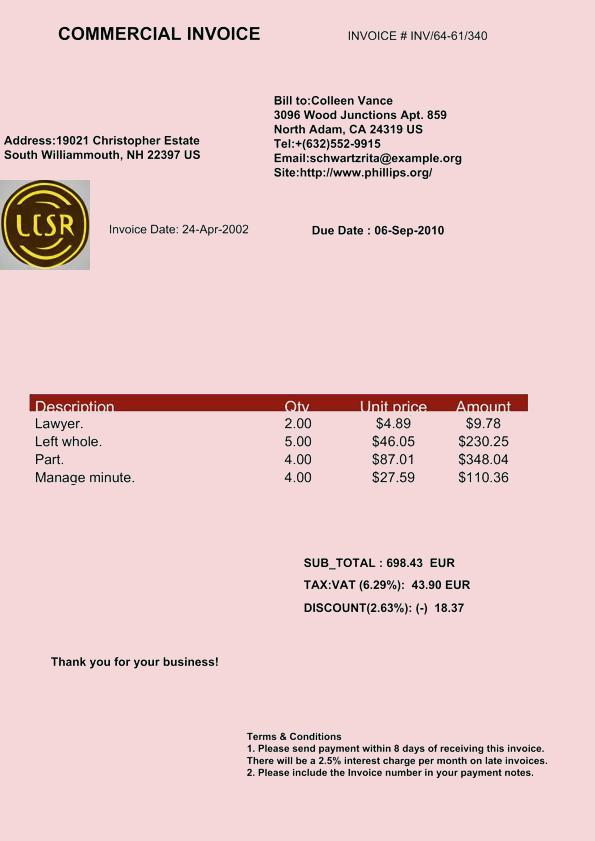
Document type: Invoice